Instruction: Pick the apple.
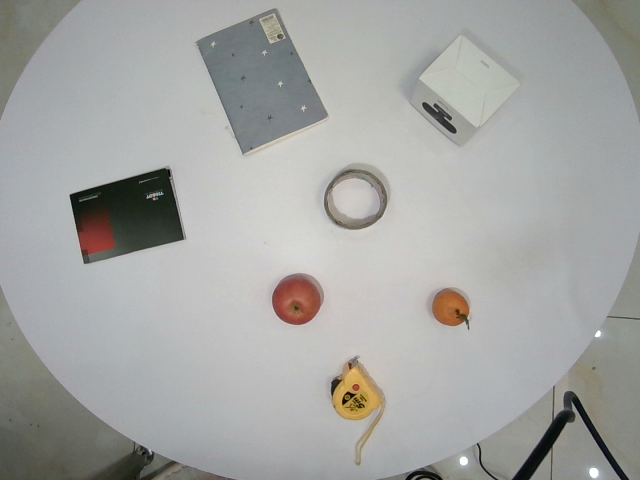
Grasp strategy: vertical